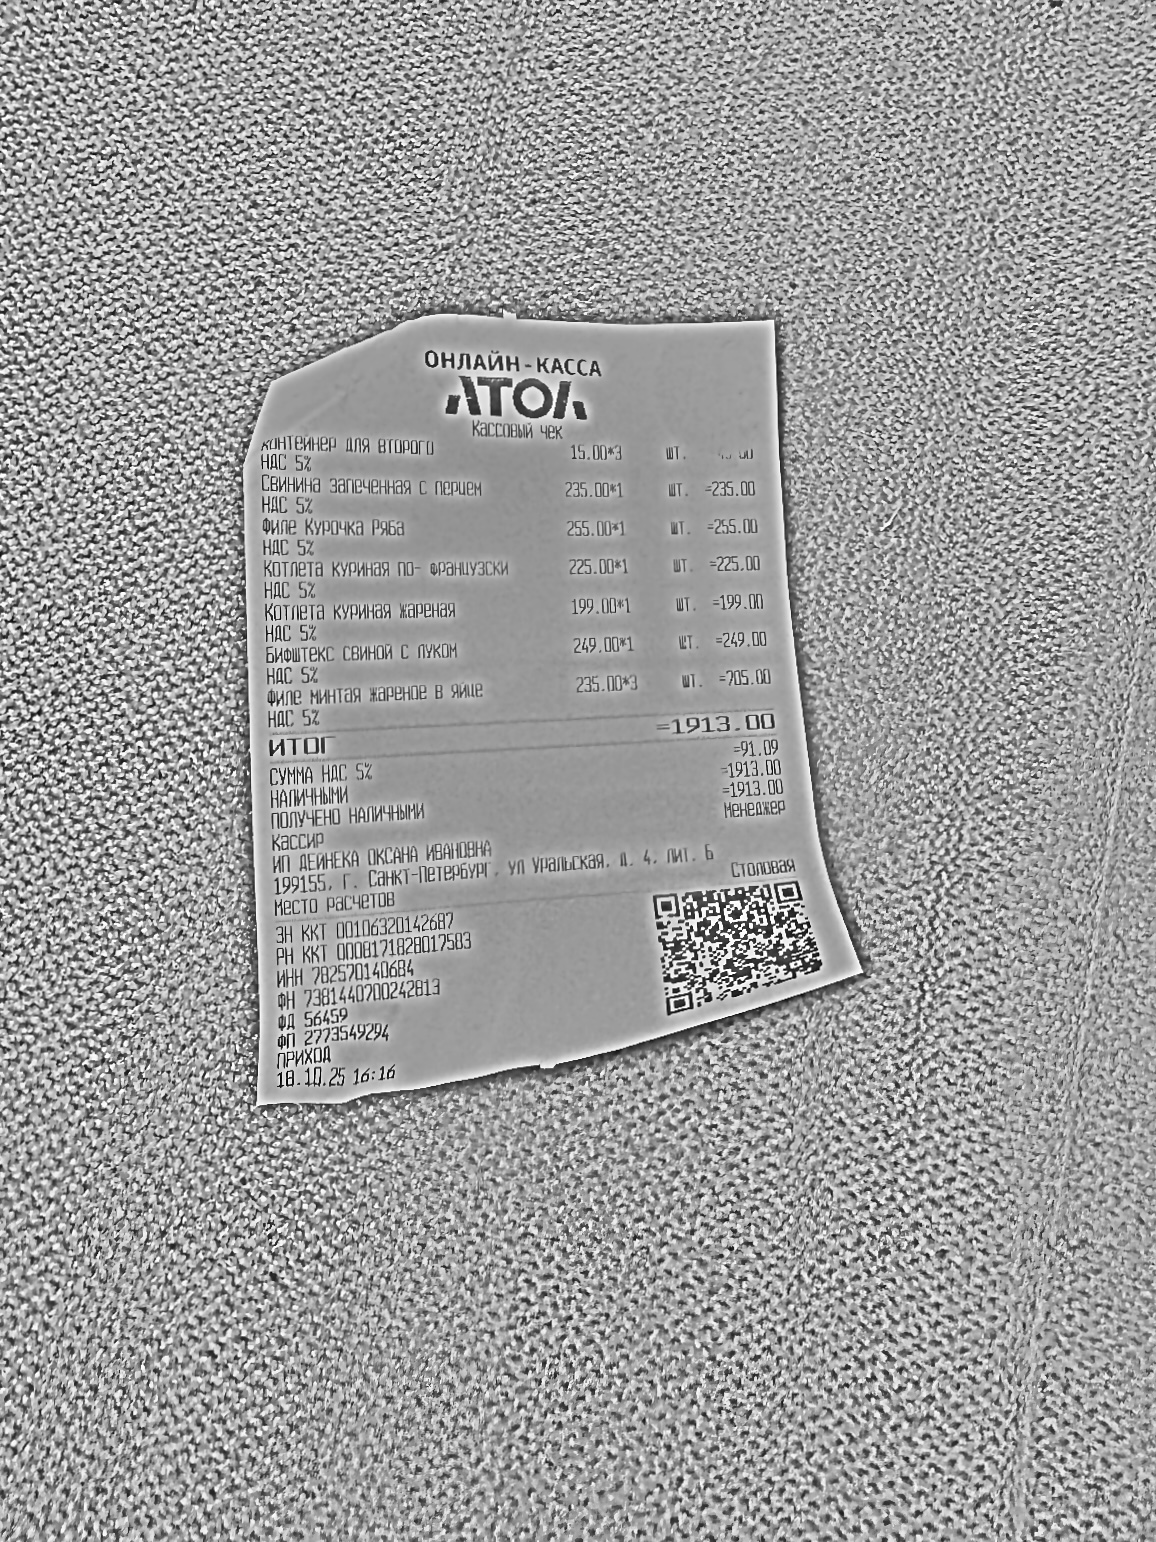
Продавец: ИП ДЕЙНЕКА ОКСАНА ИВАНОВНА
ИНН: 782570140684
Дата: 19.10.25
Товары: Контейнер для второго; Свинина запеченная с перцем; Филе Курочка Ряба; Котлета куриная по-французски; Котлета куриная жареная; Бифштекс свиной с луком; Филе минтая жареное в яйце
Количество: 3; 1; 1; 1; 1; 1; 3
Цена: 15.00; 235.00; 255.00; 225.00; 199.00; 249.00; 235.00
Сумма: 45.00; 235.00; 255.00; 225.00; 199.00; 249.00; 705.00
Итого: 1913.00